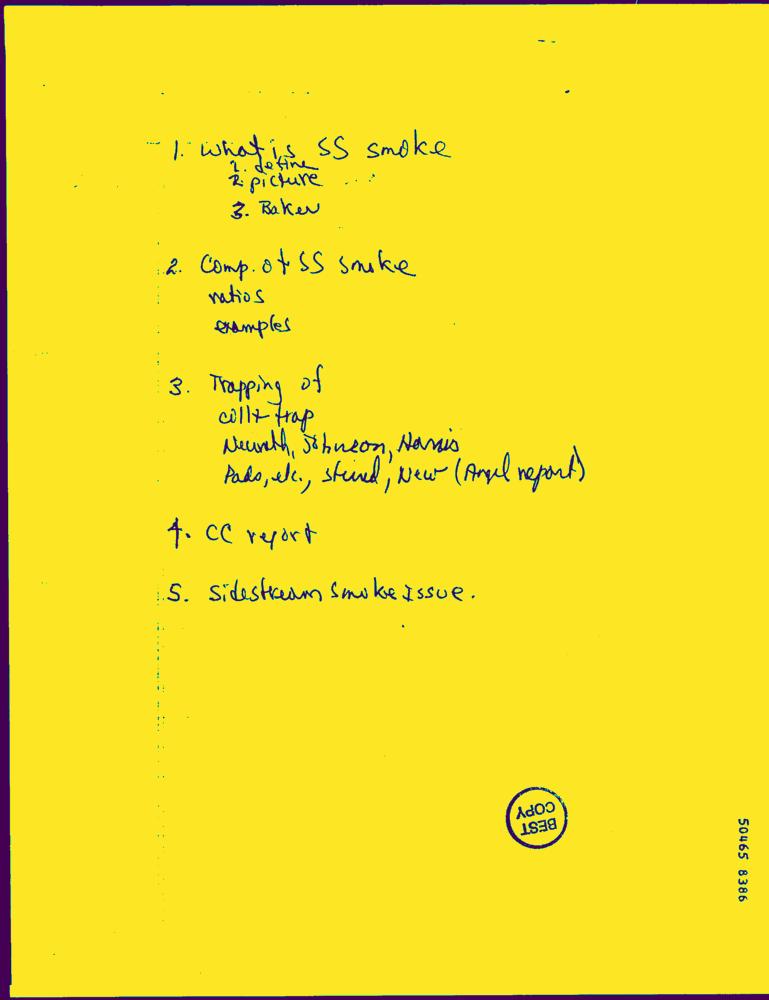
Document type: Hand-Written